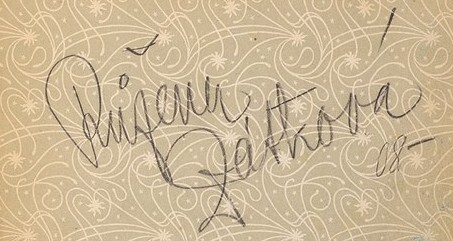
Signature of: růžena zátková